Question: Explain the disease:
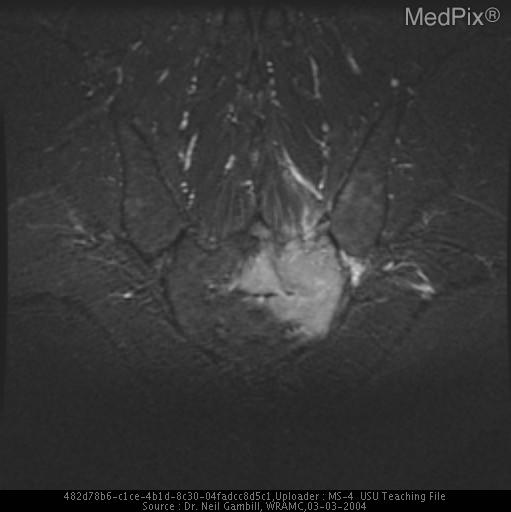
Answer: The disease is discussed as: Chondrosarcoma encompasses 20-25% of all bone sarcomas and is the second most frequent malignant bone tumor of the spine after chordoma (3-12% arise in the spine).  The average age of onset is in the adult between the ages of 40- 60 with a greater predisposition for men.  The distribution is more common in the flat bones, especially the shoulder and pelvis.  The presentation is most commonly of the exostotic type, as a large calcified mass in a vertebral body developing into the paraspinal tissue.  The center of the tumor is often calcified with stippling and mottling with underlying bone distruction with a thick cap of sarcomatous cartilage surrounding the calcified mass. The causes include de novo appearance, malignant transformation of an enchondroma, or development from the cartilaginous cap of an osteochondroma.  The clinical hx is often one of an indolent pain, swelling, with a progressive increase in size to the point of compression of neighboring organs, nerve root, or spinal cord compression.  The cartilage emits a high T2 signal on MRI.  Treatment is radical surgical resection due to the fact that the tumor is very refractory to chemotherapy.   Incidently, most tumors are discovered late in presentation forcing a piecemeal resection and increased recurrence post-op.  The dedifferentiated chondrosarcoma a low-grade tumor often transforms into osteosarcoma or malignant fibrous histiocytoma and becomes responsive to chemotherapy.  Prognosis is that a low-grade lesion has a 90% 10-year survival, while high-grade have 20-40% 10-year survival. Follow-up with plain films to screen for recurrence.